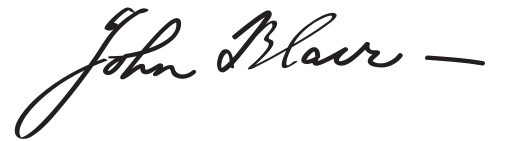
Signature of: john blair jr